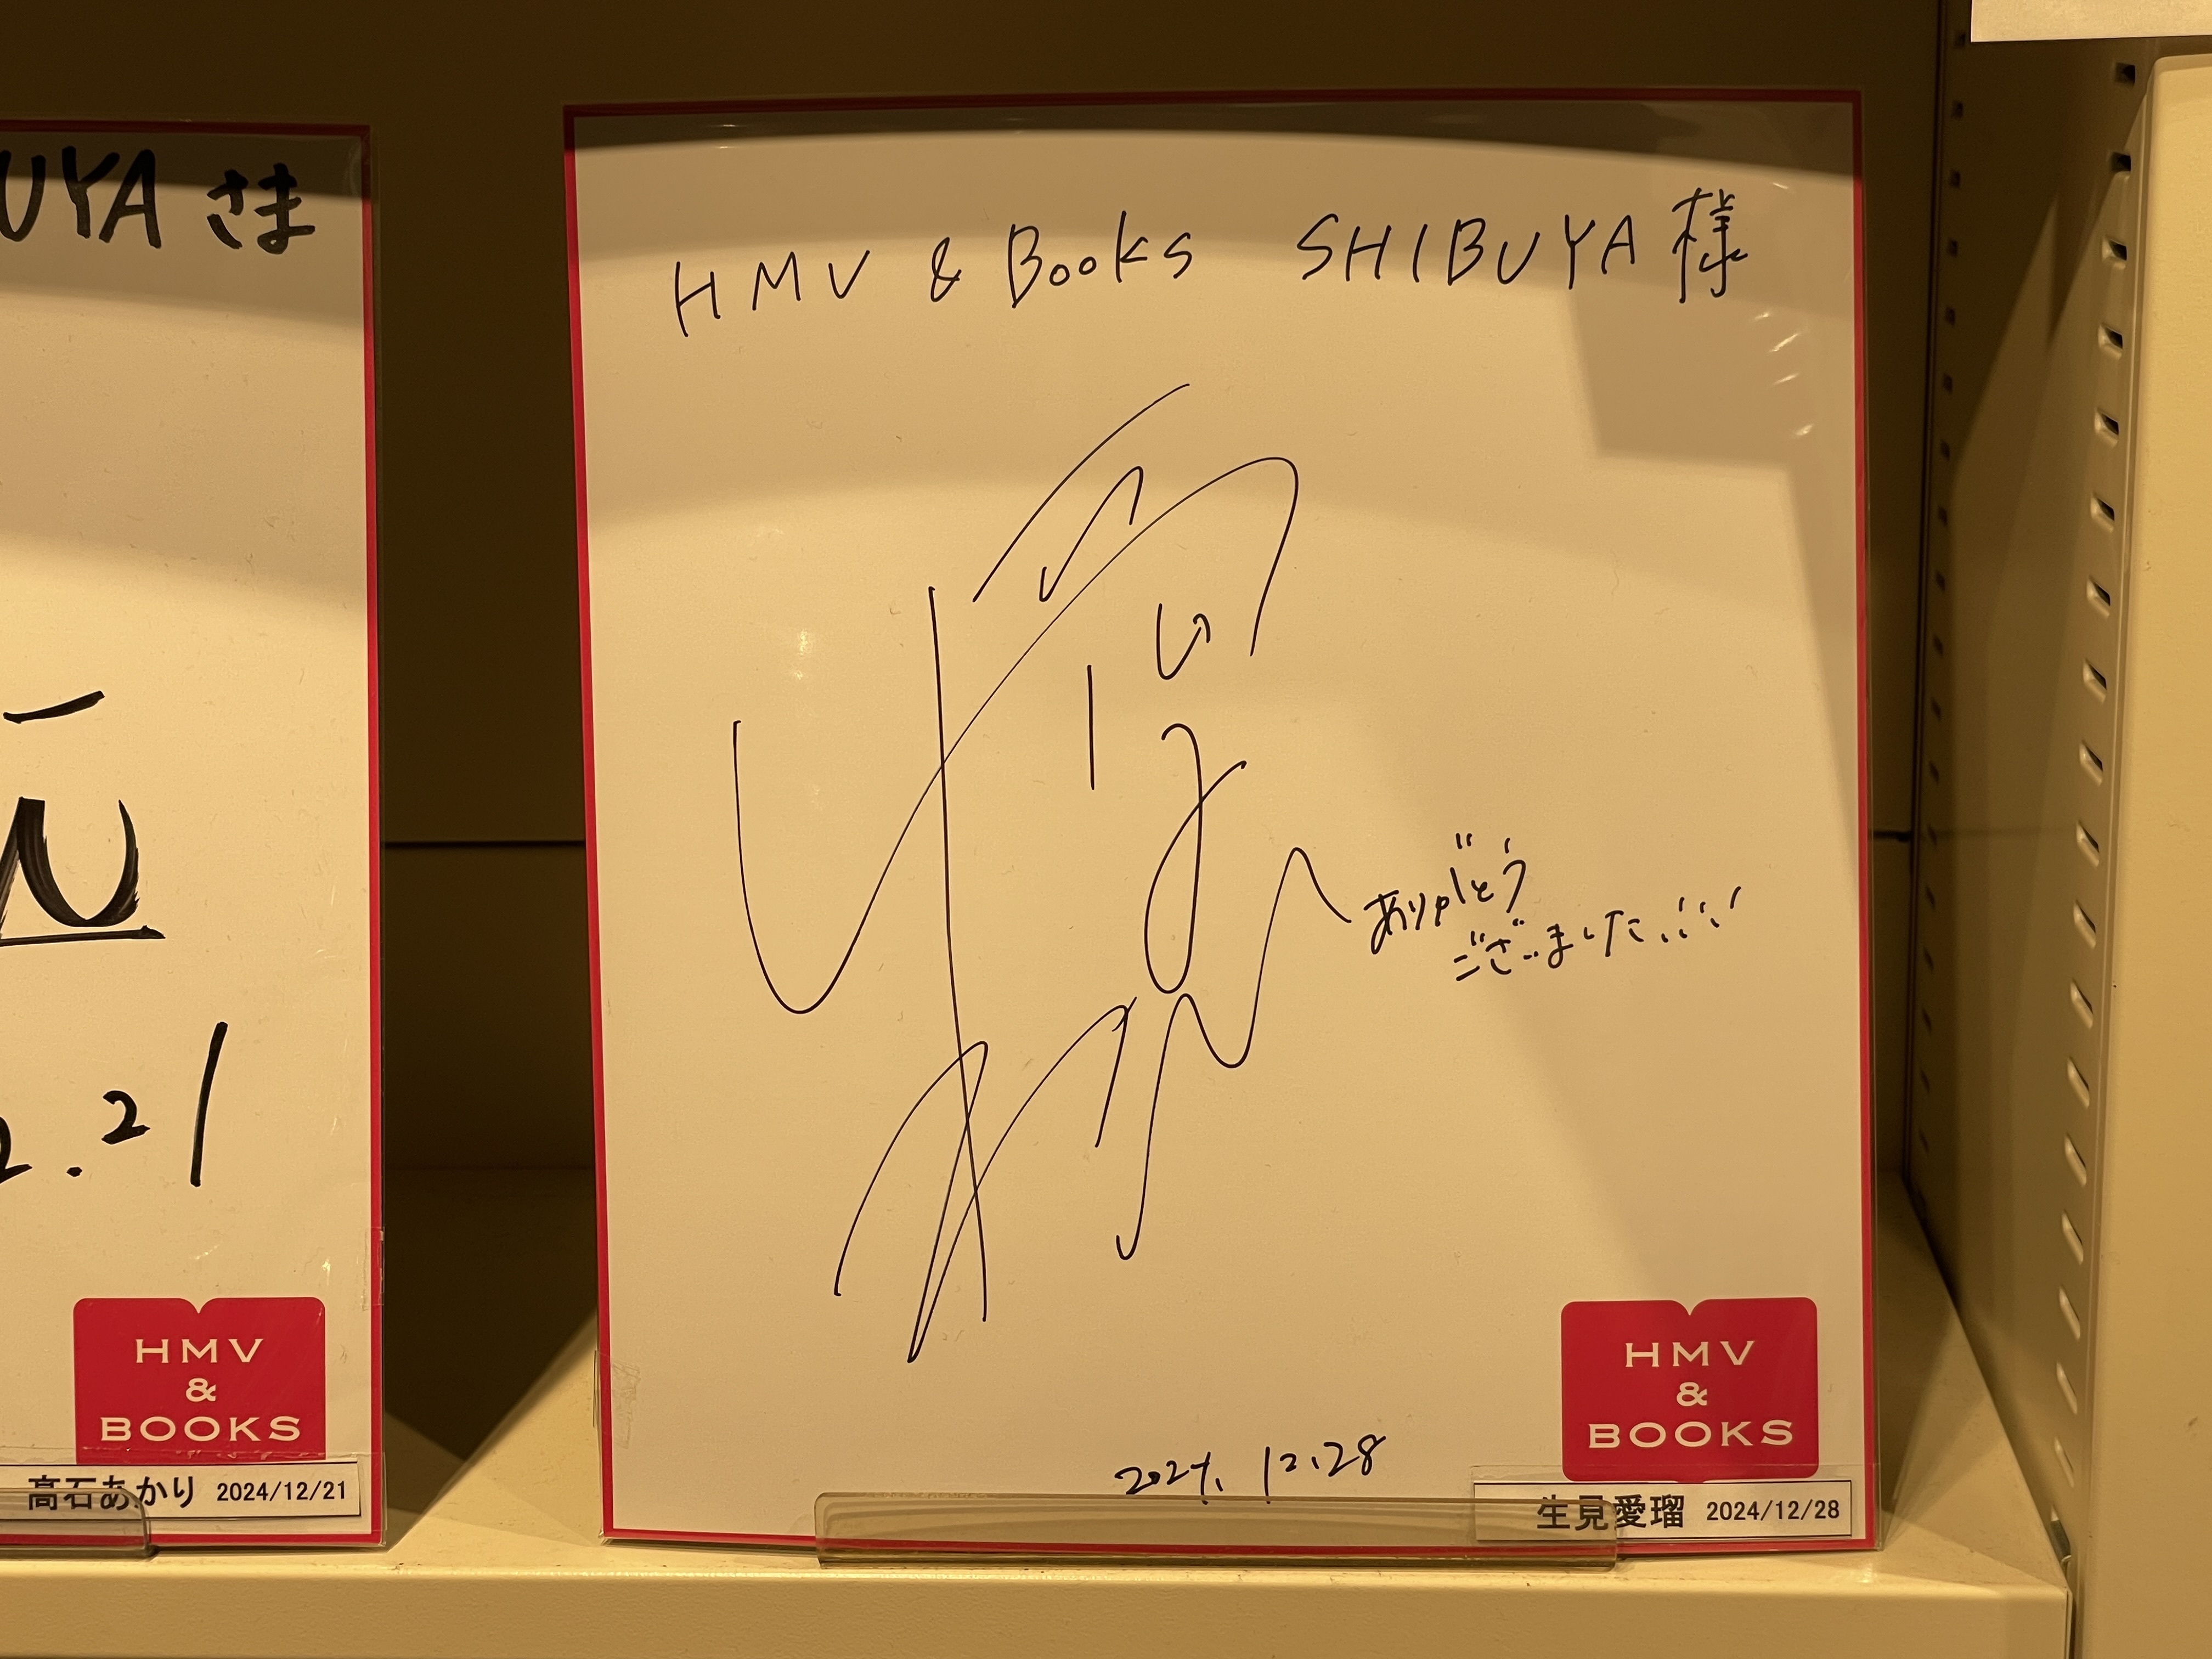
Signature of: meru nukumi